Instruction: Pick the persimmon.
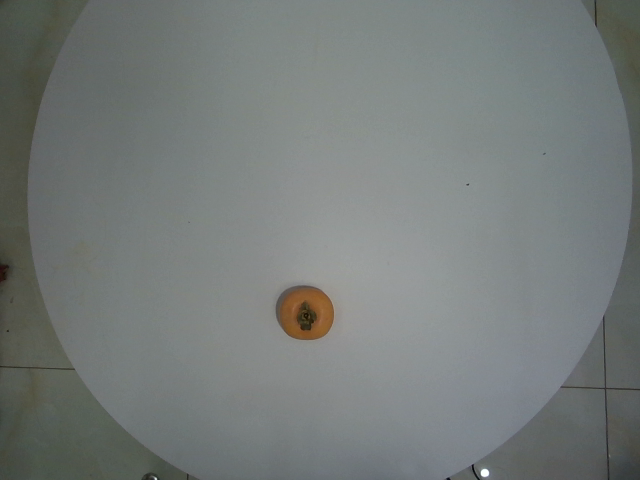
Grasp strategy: vertical